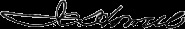
Signature of: john cummings howell